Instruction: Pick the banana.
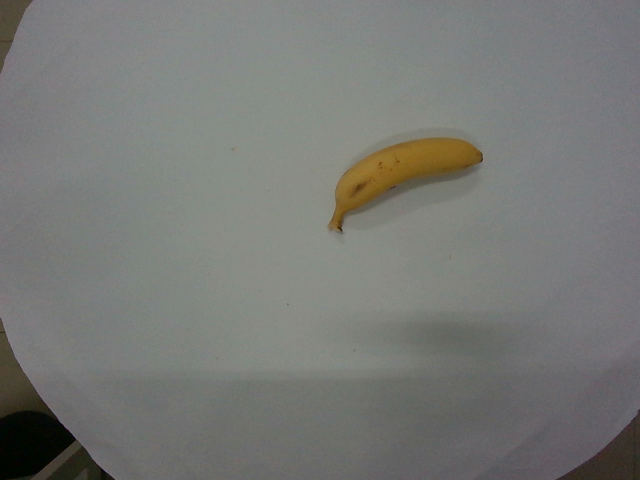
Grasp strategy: vertical